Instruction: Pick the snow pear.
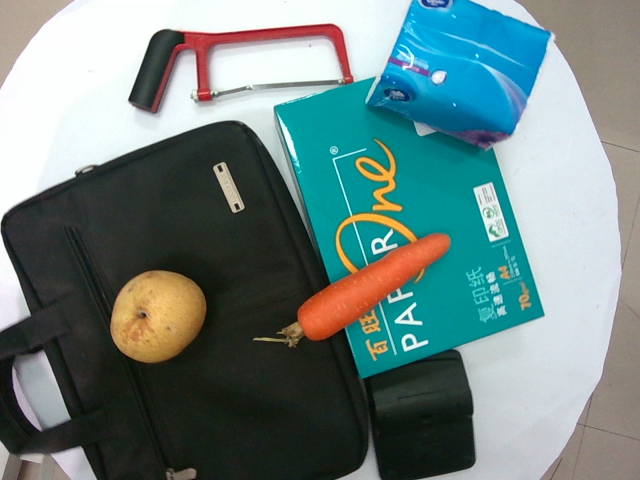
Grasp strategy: vertical